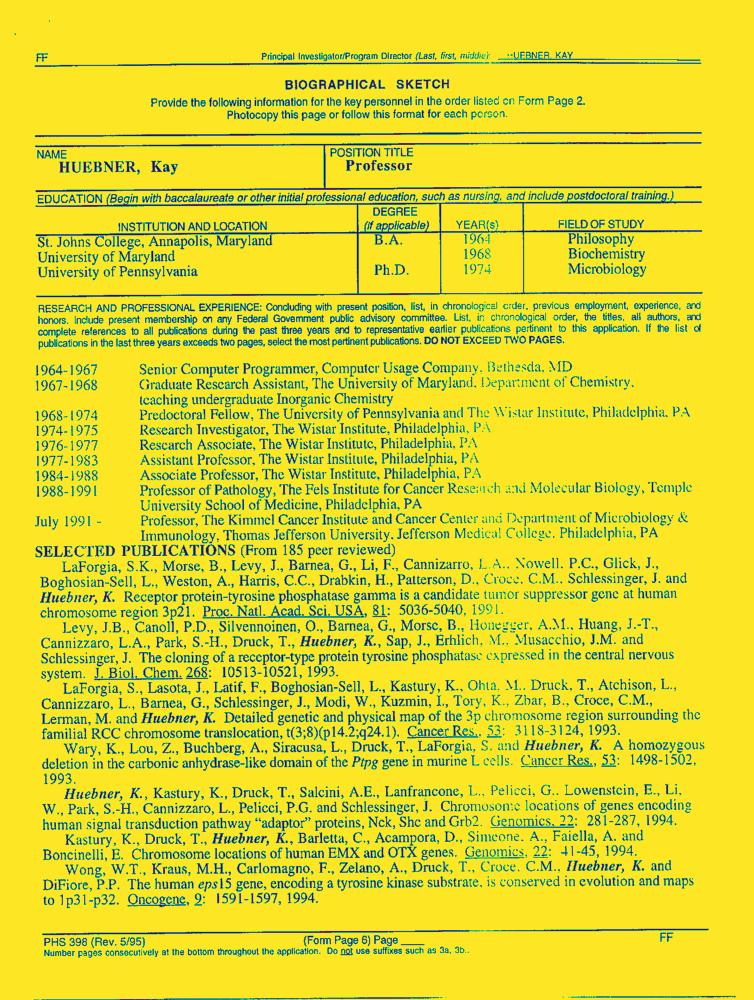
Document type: Resume-Doc